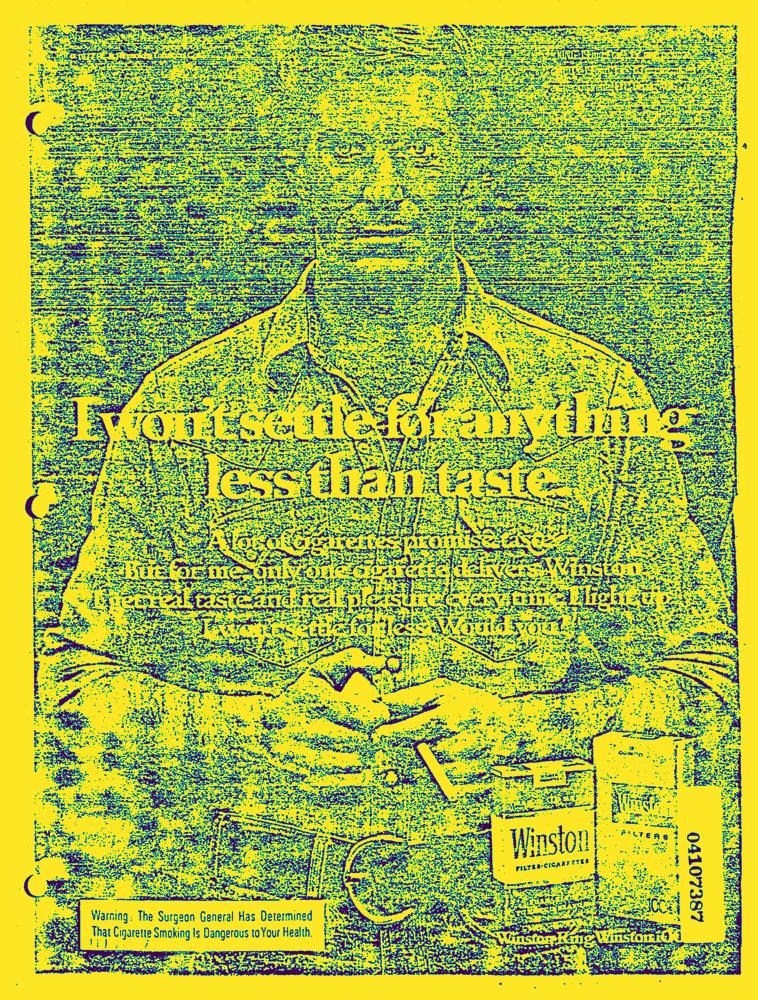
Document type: AD